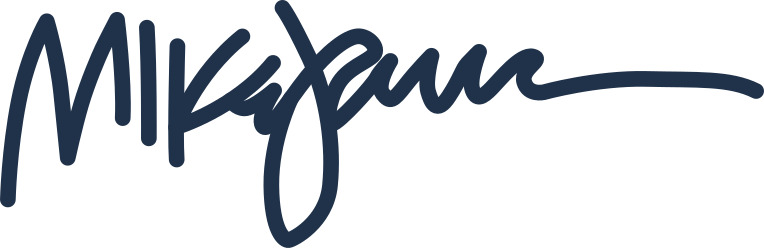
Signature of: mike johnson